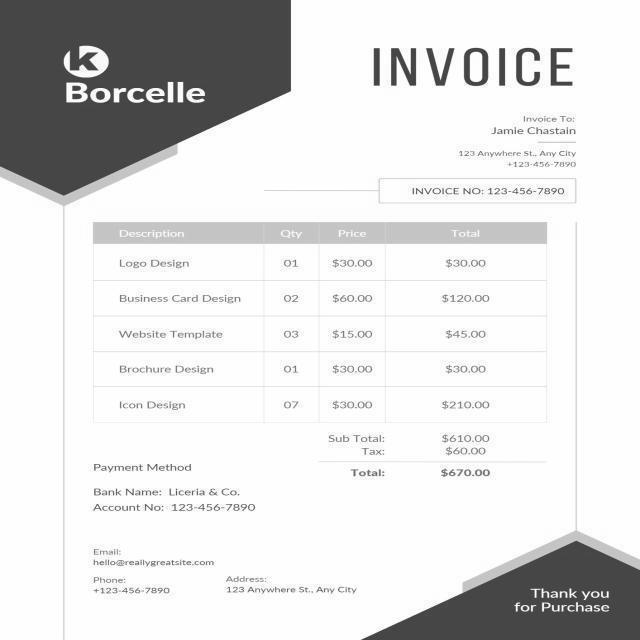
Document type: Invoice